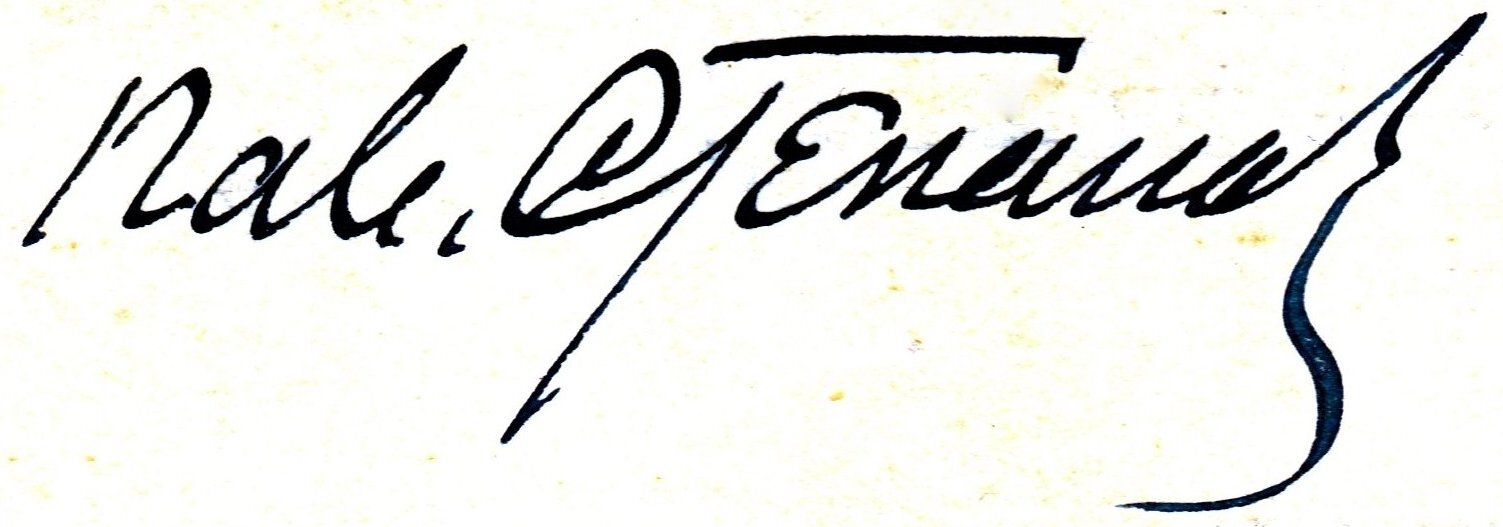
Signature of: p i stepanov